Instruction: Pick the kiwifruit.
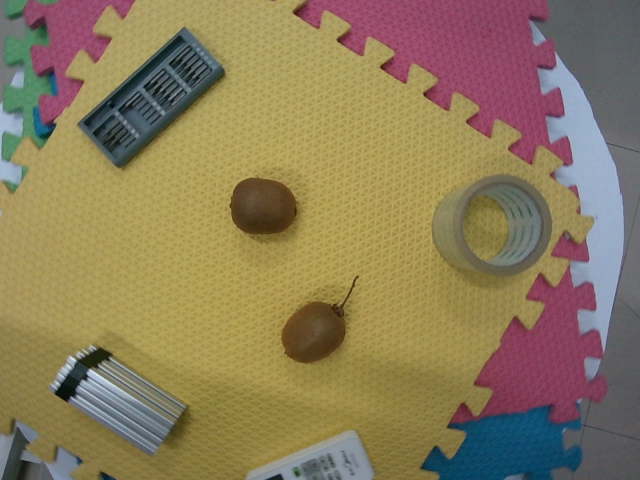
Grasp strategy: vertical